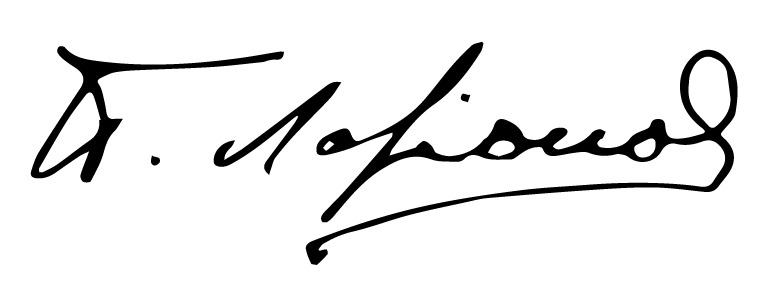
Signature of: pyotr larionov